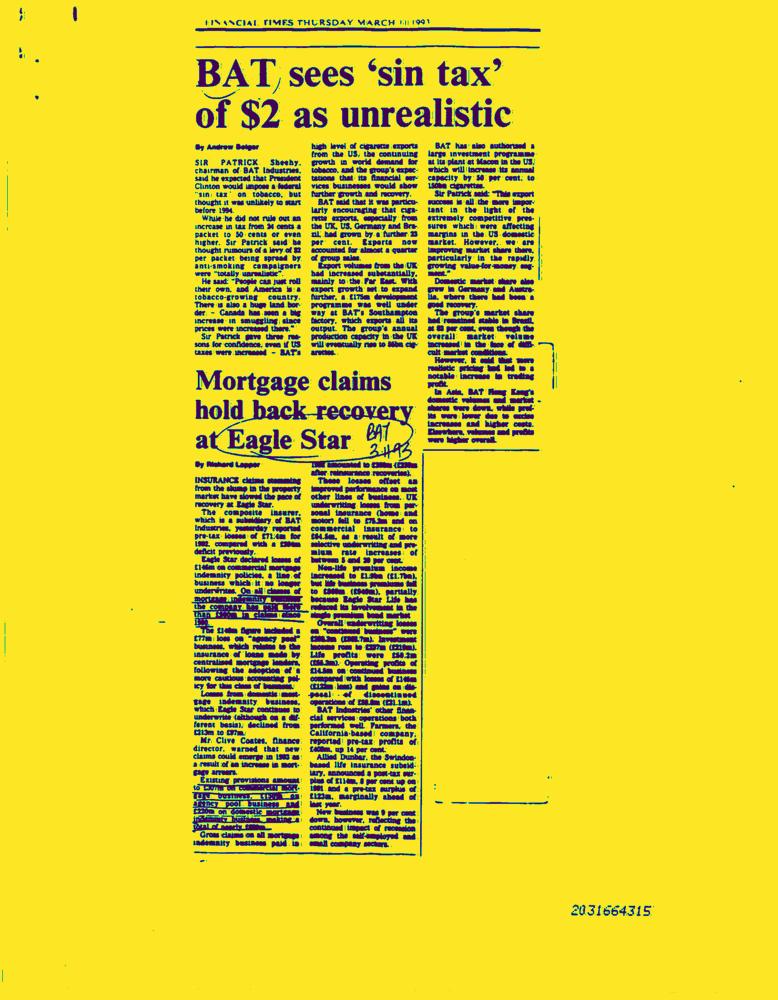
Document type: News-Article